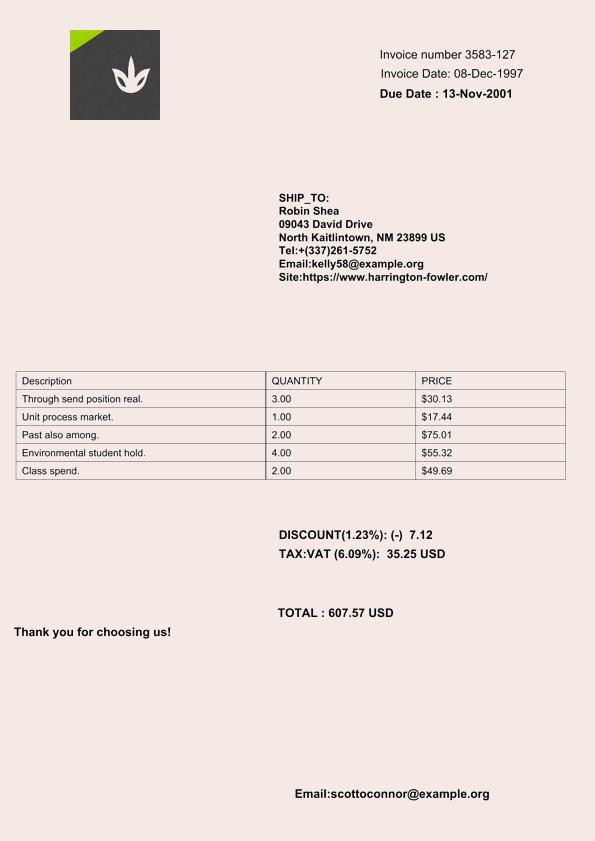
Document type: Invoice